Question: Talk about the condition:
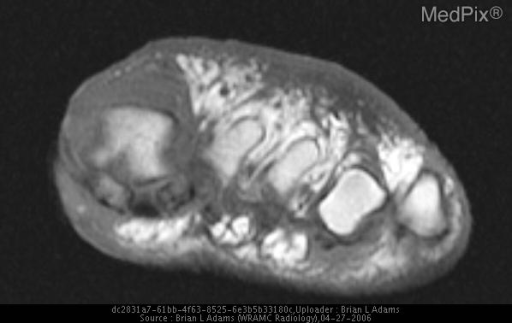
Answer: The disease is discussed as: Osteomyelitis is infection of bone, usually bacterial in origin.  Microbes can reach bone by three mechanisms: hematogenous spread, extension from a contiguous site of infection, and direct introduction of organisms into bone by trauma and surgery.

Acute hematogenous osteomyelitis involves bone with red marrow.  In children, most commonly affected are the long bones with relatively slow flow in metaphyseal sinusoidal veins and a paucity of phagocytes.  Infection is often secondary to staphylococcal skin infections.  In adults, acute osteo rarely involves the long bones because adipose tissue has replaced red marrow.  Instead, it most commonly occurs in vertebral bodies, where the marrow is cellular and has abundant vascular supply.  Septicemia is usually the inciting event.

Extension from a contiguous site of infection is a common cause for osteomyelitis.  Infection following trauma, radiation therapy, burns or pressure sores.  In patients with vascular insufficiency, organisms can enter the soft tissues through a cutaneous ulcer, often in the foot, and cause cellulitis, then osteomyelitis.

Direct introduction of organisms into the bone may occur during open fractures, open surgical reduction of closed fractures, or penetrating trauma by foreign bodies such as bullets.  May also arise from perioperative  contamination of bone during laminectomy, diskectomy, or joint prosthesis.  The causitive organism is typically normal flora, such as Staph Epidermidis.